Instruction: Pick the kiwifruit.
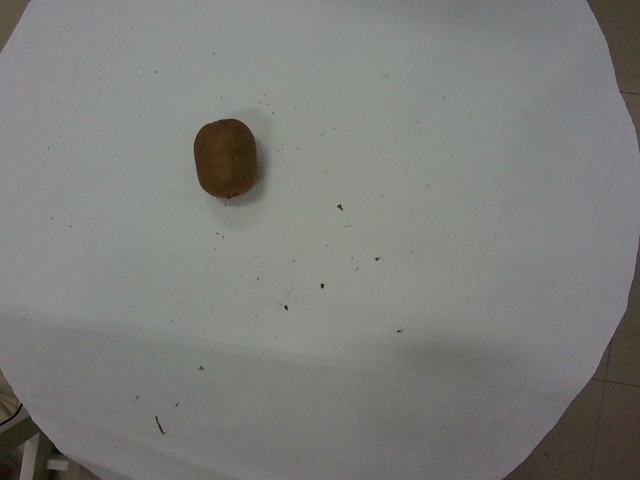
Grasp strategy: vertical